Question: Describe the condition in detail:
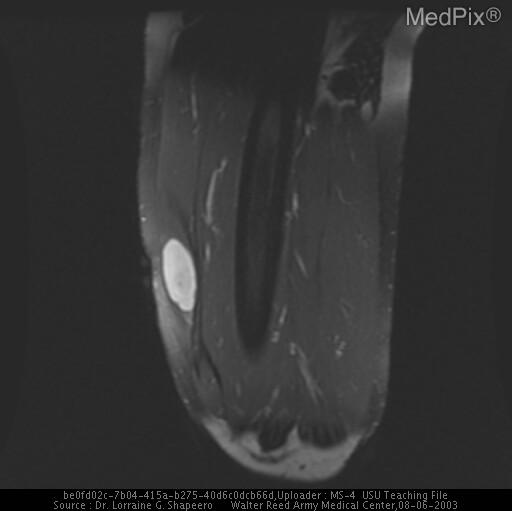
Answer: The disease is discussed as: Liposarcoma is second only to malignant fibrous histiocytoma as the most common malignant tumor of soft tissue. It occurs in both sexes with equal frequency and usually after the age of 40 years. It is found most often in the extremities. Pain is a late symptom related to the increasing mass size. Often the tumor grows slowly, but an occasional anaplastic tumor may grow rapidly. Physical examination reveals a mass with boundaries that may be ill defined. (Canale: Campbell's Operative Orthopaedics, 10th ed., Mosby, Inc 2003.).      On radiographs, the presence of radiolucent fat in liposarcomas suggests a more differentiated form whereas soft tissue density is more consistent with more aggressive forms. (Reznick: Diagnosis of Bone and Joint Disorders, 4th ed. W.B. Saunders Co. 2002). On T1-weighted MR images, differentiatied liposarcomas show extensive areas of high signal intensity consistent with their fat content. Areas of low signal intensity and septae in lipomatous tumors suggest more aggressive lesions.  On T2-weighted MR images with fat saturation, less differentiated liposarcomas show areas of high signal intensity whereas the differentiated fat is low signal intensity. Contrast-enhanced MRI shows enhancement of the more malignant regions of the liposarcoma.  At MRI, the myxoid areas of myxoid liposarcoma characteristically show high signal intensity areas on T2-weighted images that do not enhance after contrast. (Shapeero: Dynamic contrast-enhanced MR imaging for soft tissue sarcomas. in Seminars in Musculoskeletal Radiology, Vol.3 No.2, 1999)     At gross pathology, liposarcomas are large and lobulated and many are encapsulated.  At histology, liposarcomas are divided into  well-differentiated, myxoid, round cell, pleomorphic and dedifferentiated subtypes varying from the low-grade malignant type (well-differentiated)  to myoid subtype of intermediate grade and the pleomorphic, round cell, and dedifferentiated of higher grades. Metastases occurs in approximately 50% of patients and 5-year survival rate of approximately 60%.